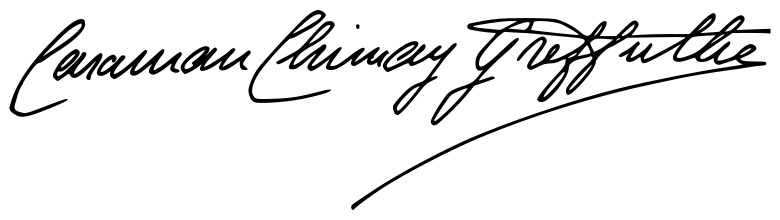
Signature of: élisabeth countess greffulhe